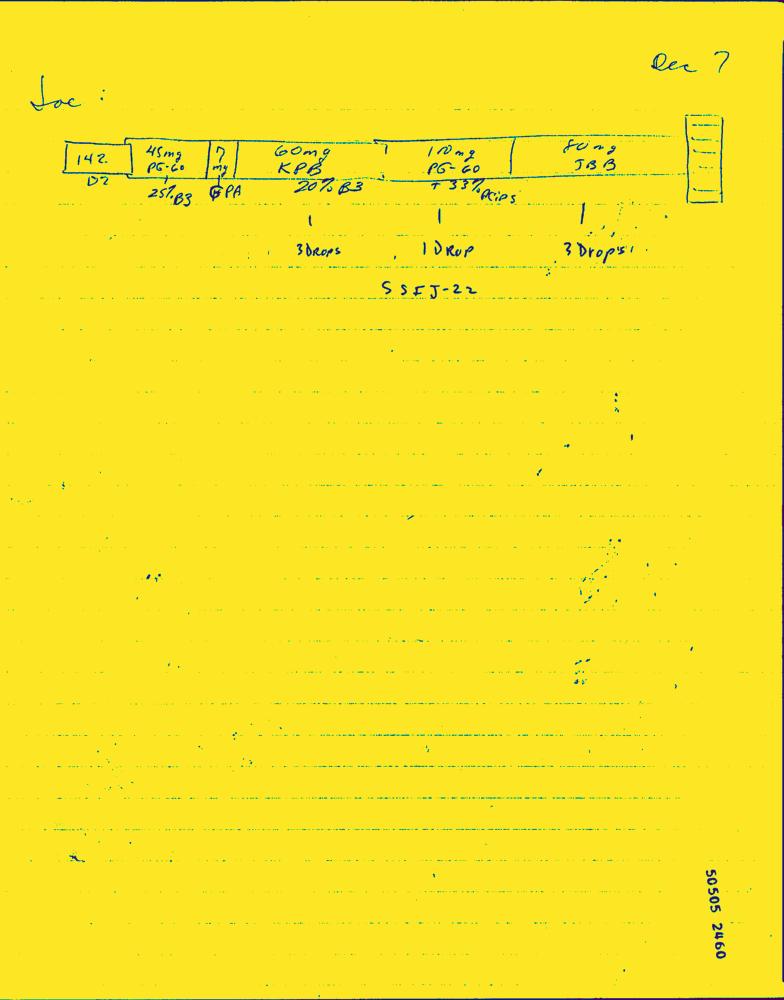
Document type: Hand-Written